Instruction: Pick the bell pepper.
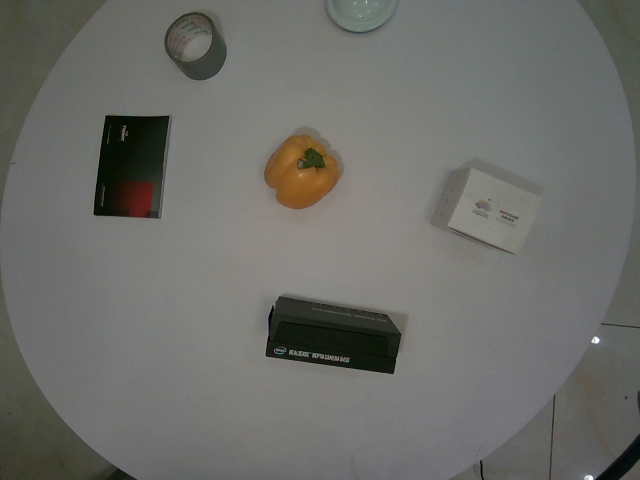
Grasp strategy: vertical